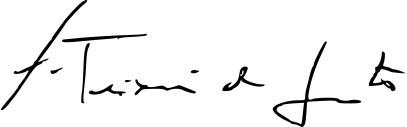
Signature of: fernando teixeira dos santos